Question: What appears to be the issue?
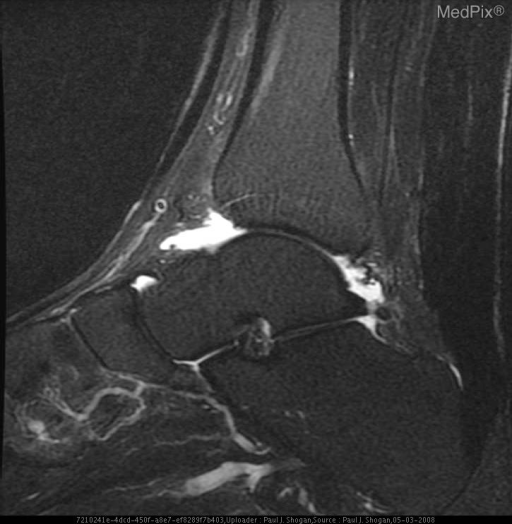
Answer: The findings suggest AP and lateral radiographs of the right ankle, reveal a soft-tissue mass without internal calcifications overlying the lateral malleolus.  Additionally, there is fusiform thickening of the Achilles Tendon.

MRI of the Right Ankle:  There is a multilobulated mass, measuring 2.6 x 2.5 x 1.4 cm at the anterior aspect of the fibula, that is isointense on T1, hypointense on T2, and isointense to the Achilles tendon on T2 weighted sequences.  There is no associated bony erosion.  Additionally, there is marked thickening of the Achilles tendon without hyperintense signal to suggest tear.  Also noted is convex curvature to the normally flat or concave anterior aspect of Achilles tendon.

MRI of the Left Ankle:  There is marked thickening of the Achilles tendon without hyperintense signal to suggest tear.  Also noted is convex curvature to the normally flat or concave anterior aspect of Achilles tendon.  Thickening of the tendinous portion of the medial plantar fascia is also noted.. Sagittal FSE FS T2 weighted image of the right ankle reveals abnormal thickening of the Achilles tendon without abnormal hyperintense signal to suggest a tear.  Also noted is convex curvature to the normally flat or concave anterior aspect of Achilles tendon.. The patient might have a history of 51 yo male with soft-tissue ankle mass..